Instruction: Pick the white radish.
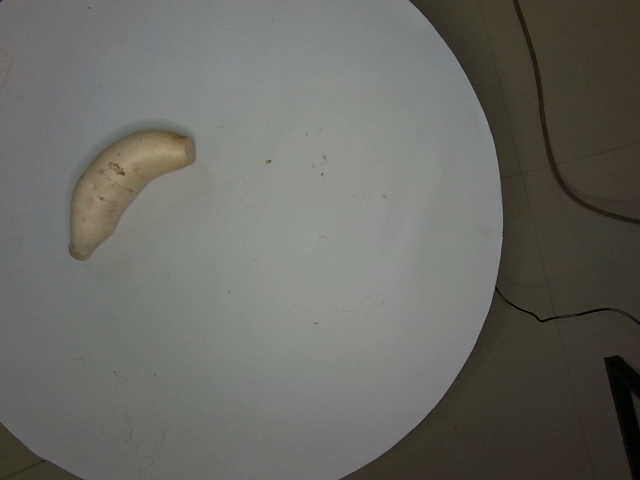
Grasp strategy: vertical